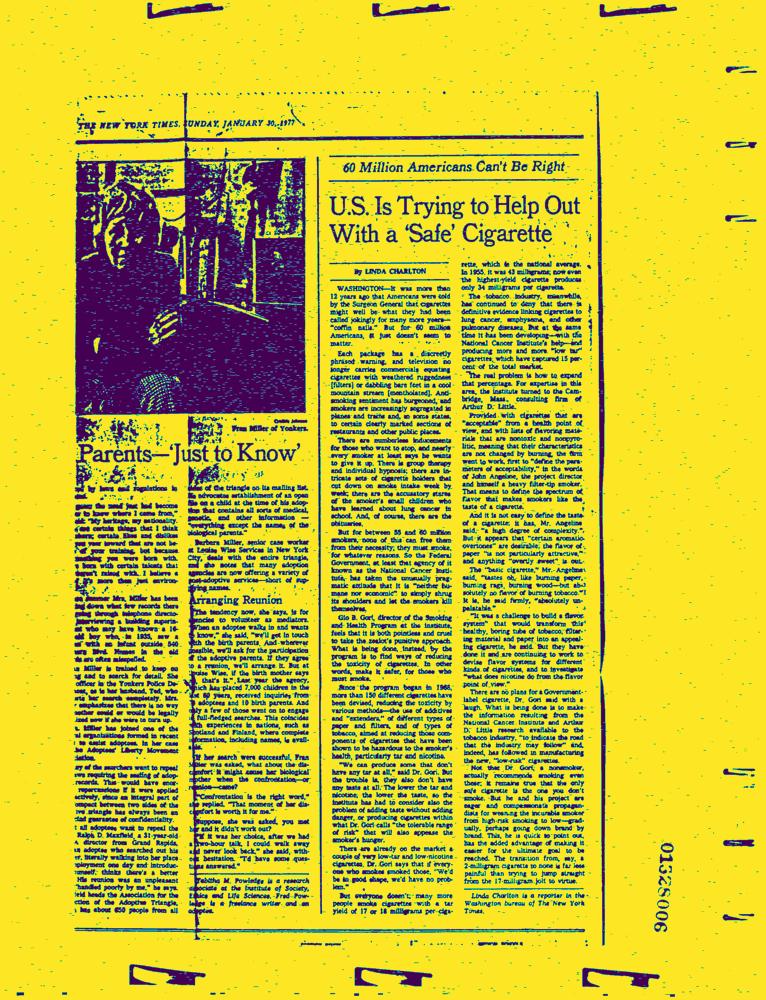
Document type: News-Article